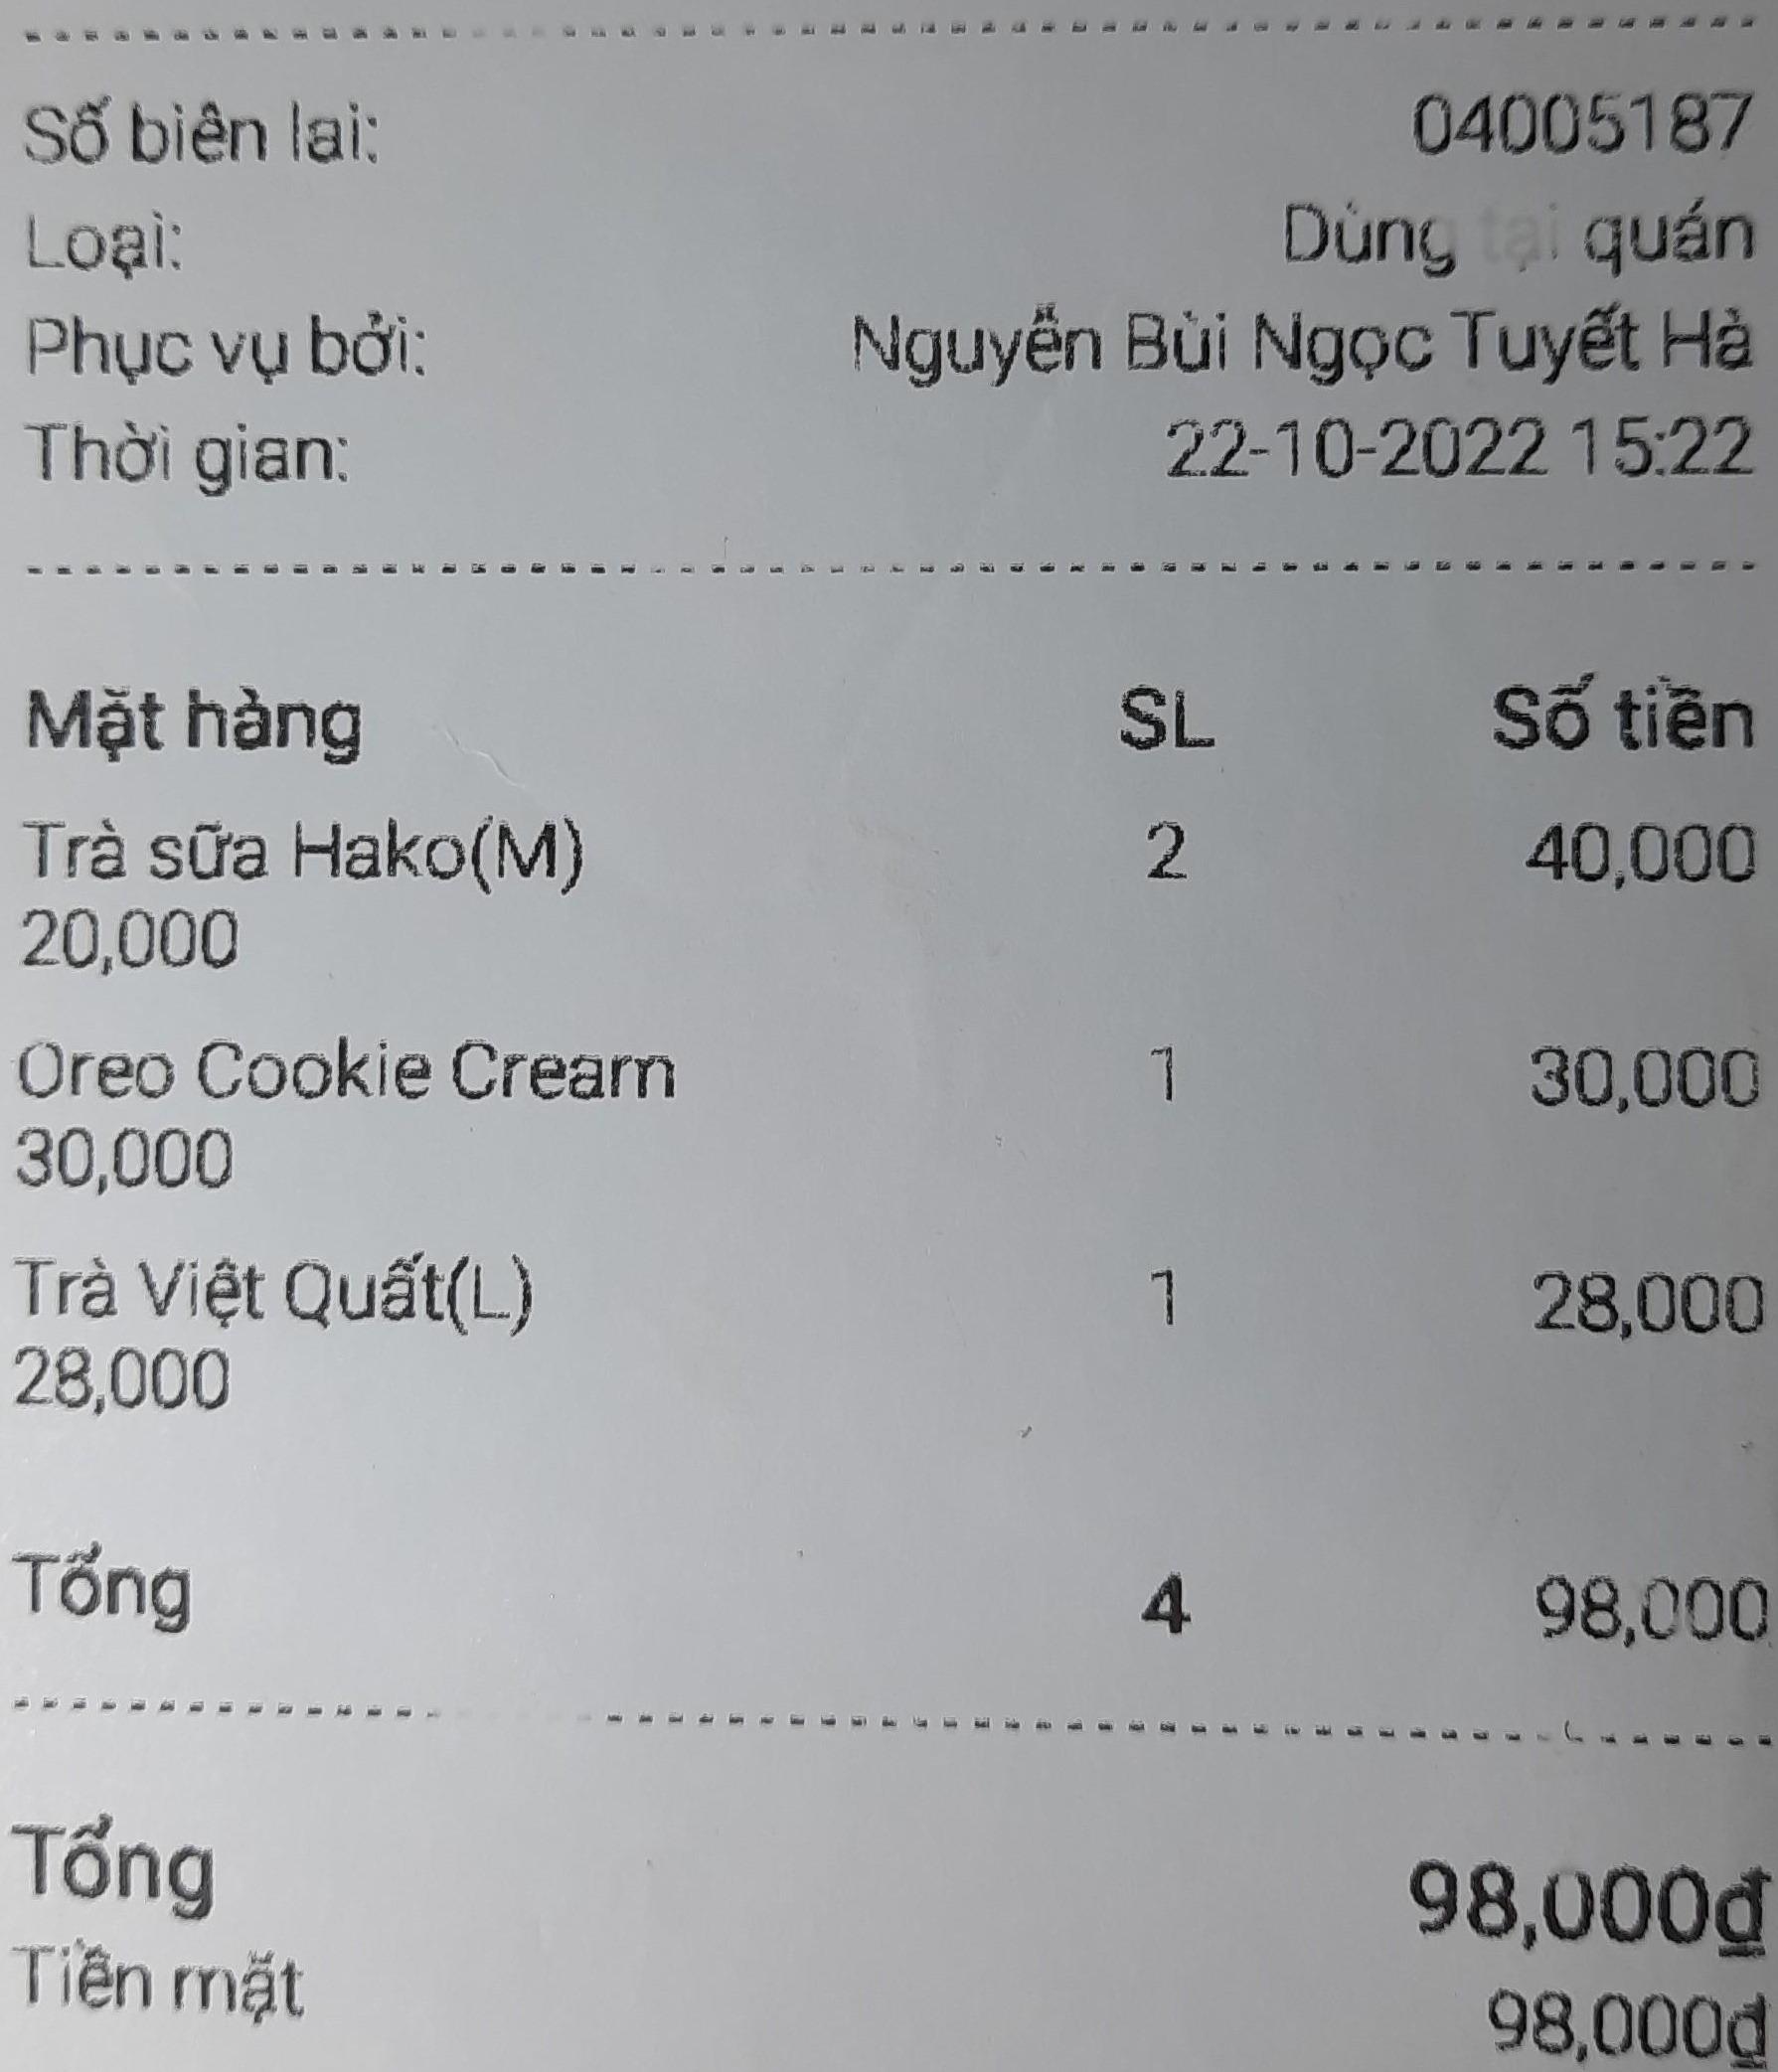
Số biên lai: 04005187
Loại: Dùng tại quán
Phục vụ bởi: Nguyễn Bùi Ngọc Tuyết Hà
Thời gian: 22-10-2022 15:22

<table>
<tr>
<th>Mặt hàng</th>
<th>SL</th>
<th>Số tiền</th>
</tr>
<tr>
<td>Trà sữa Hako(M) 20,000</td>
<td>2</td>
<td>40,000</td>
</tr>
<tr>
<td>Oreo Cookie Cream 30,000</td>
<td>1</td>
<td>30,000</td>
</tr>
<tr>
<td>Trà Việt Quất(L) 28,000</td>
<td>1</td>
<td>28,000</td>
</tr>
<tr>
<td>Tổng</td>
<td>4</td>
<td>98,000</td>
</tr>
</table>

Tổng 98,000đ
Tiền mặt 98,000đ